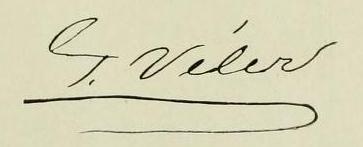
Signature of: gregorio vélez